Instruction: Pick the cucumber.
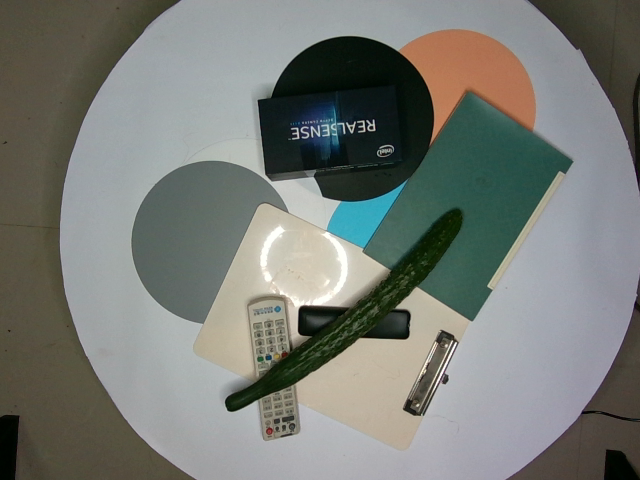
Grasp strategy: vertical